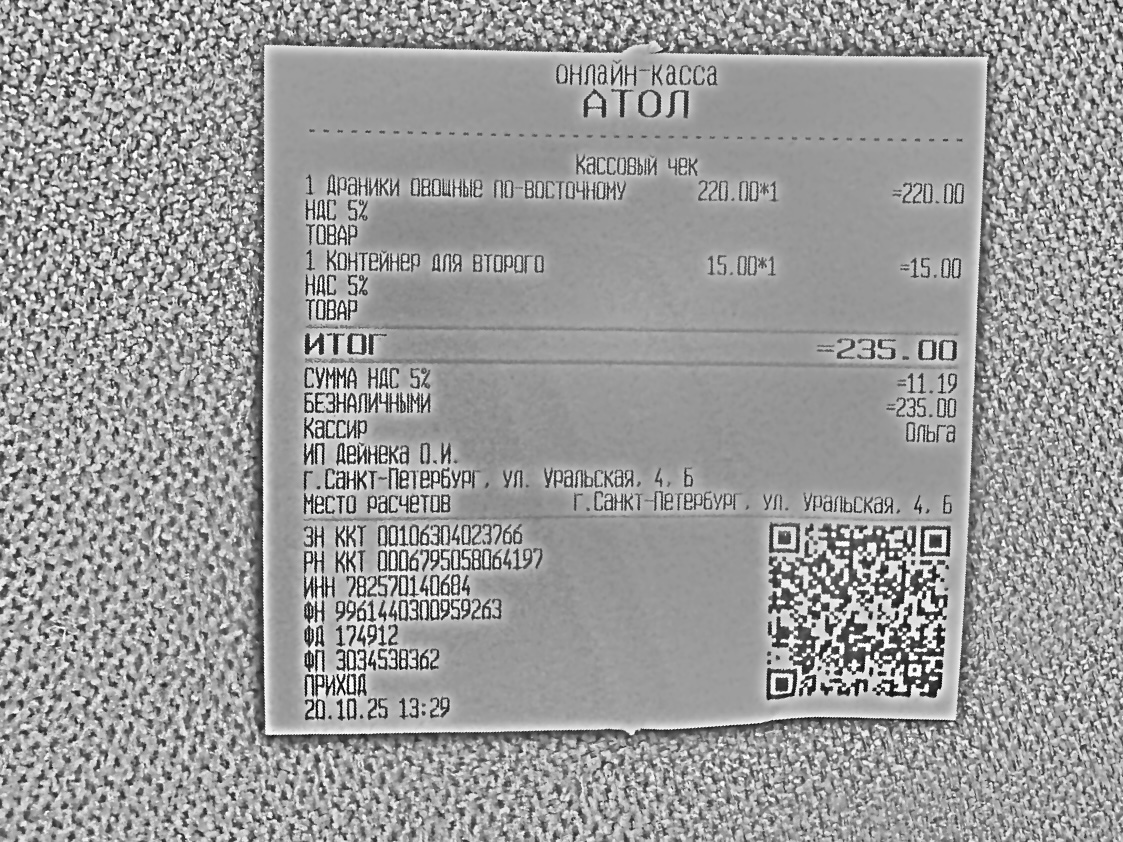
Продавец: ИП Дейнека О.И.
ИНН: 782570140684
Дата: 20.10.25
Товары: 1 Драники овощные по-восточному; 1 Контейнер для второго
Количество: 1; 1
Цена: 220.00; 15.00
Сумма: 220.00; 15.00
Итого: 235.00